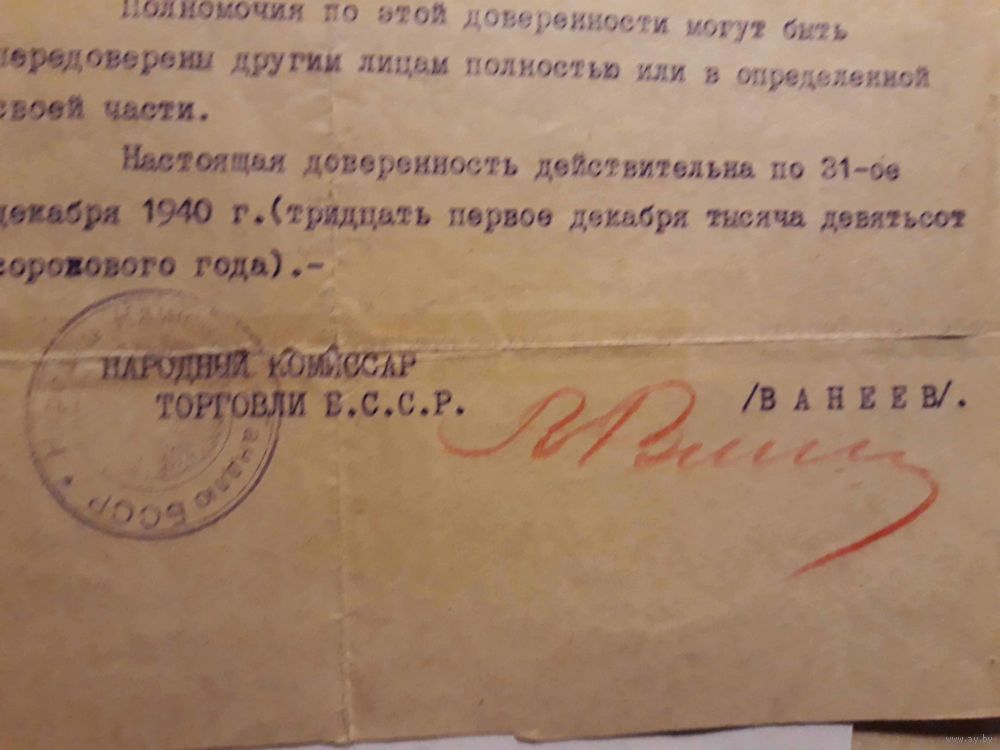
Signature of: uładzimier vaniejeŭ